Question: What is the main concern?
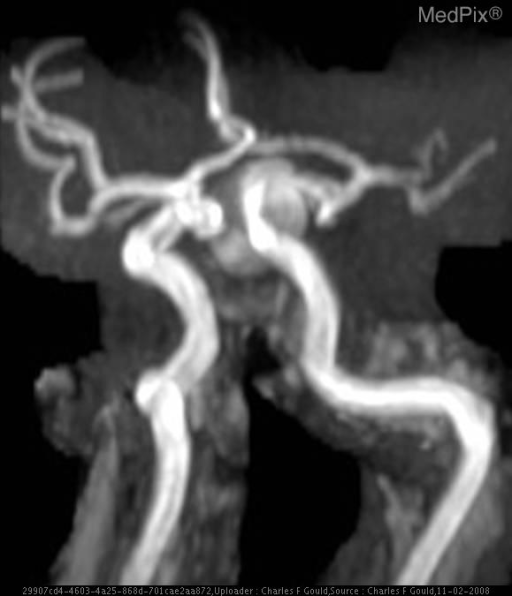
Answer: The findings suggest CT:  There is a berry aneurysm arising from the supraclinoid portion of the left internal carotid artery, measuring 16 mm AP x 13.5 mm CC x12 mm LAT with a 5-mm neck. The aneurysm projects medially and inferiorly from its origin and encroaches on the optic chiasm and pituitary fossa. The pituitary infundibulum may be displaced posteriorly.

MR:  The ventricles are the upper limits of normal in size. There is a mixed but primarily hypointense signal foci in the parasellar region to the left of midline superimposed over the sella.  On T2WI this has a hypointense signal similar to the signal void of the vesicle.  MR (T1W-Gd) shows enhancement.

MRA of the circle of Willis shows a flow void component and a central heterogeneous hyperintense signal component.. MRA of the circle of Willis demonstrates once again a flow void component with central heterogeneous hyperintense signal component.. The patient might have a history of 68 y.o. woman with 6 months of daily frontal headaches..